Question: Which state is mentioned in the document?
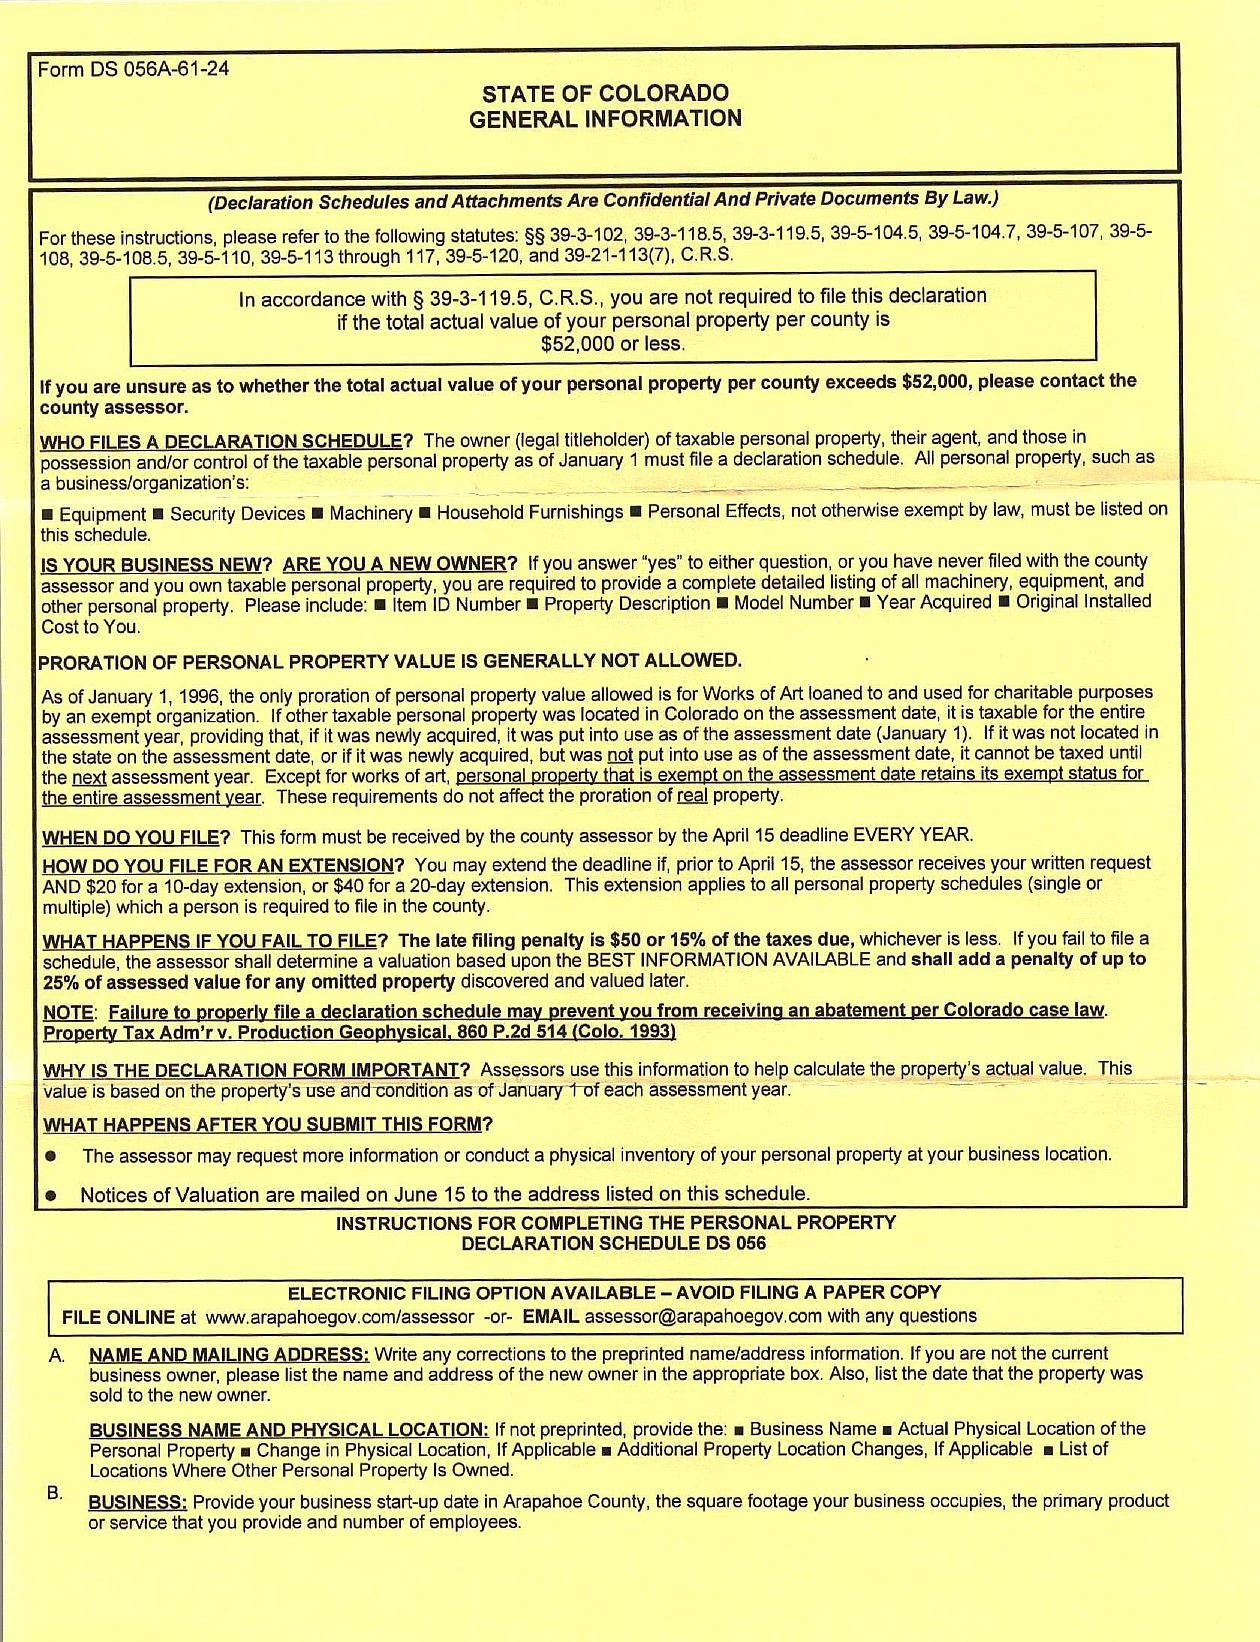
Answer: "Colorado"